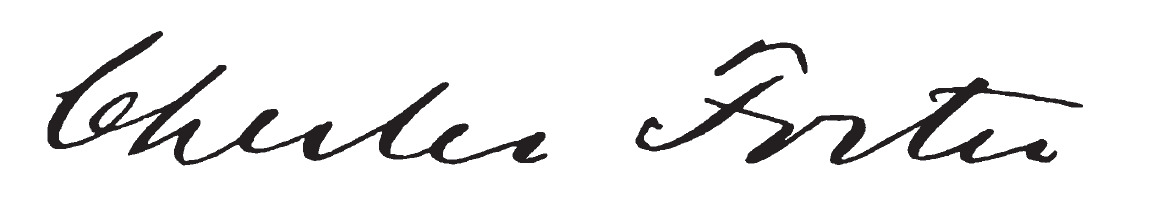
Signature of: charles foster